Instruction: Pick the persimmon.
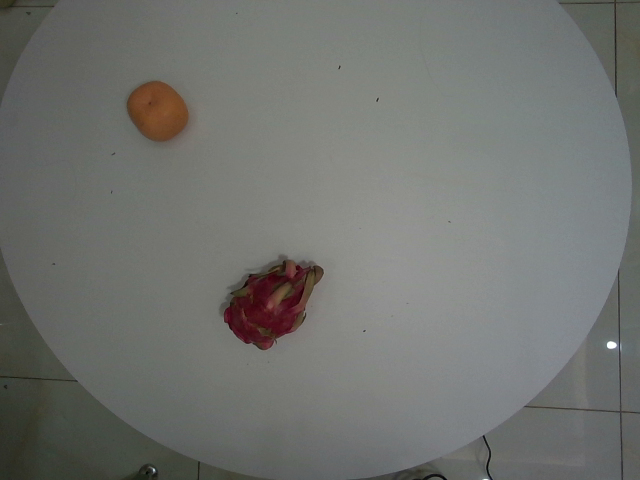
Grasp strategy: vertical